Question: Describe the condition in detail:
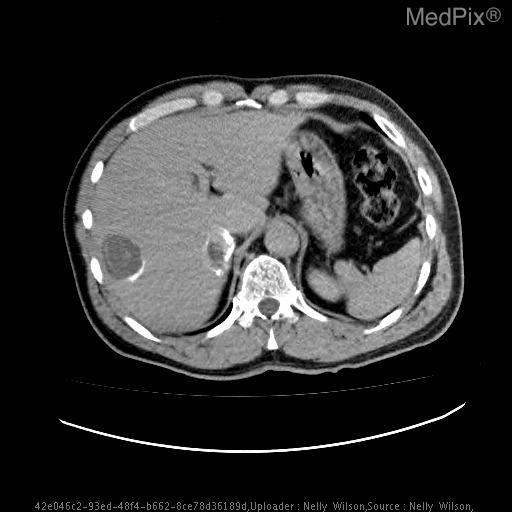
Answer: The disease is discussed as: Hydatid disease or Echinococcal cysts are caused by the parasite Echinococcus Granulosus or Echinococcus Multiloculoris.  These are carried by dogs, sheep and cattle.  The disease is rare in the United States, with only about 200 cases a year reported, mostly in the southwest and Alaska.  The disease is acquired as a child, with a latent period of 5 to 20 years  before signs or symptoms are noted.  The cysts continue to grow, eventually causing mechanical compression which leads to most symptoms.  Sixty percent of all these cysts are found in the liver, 25% in the lung, and 15% in the peritoneum, kidney, spleen, and retroperitoneum combined.  If the cysts of E. Granulosus rupture, they can cause an anaphylactoid reaction.  Theoretically, therefore, these masses should not be drained percutaneously.  In practice, however, some have been inadvertently punctured without complications.

Hydatid disease presents in four basic ultrasound patterns.  The first and most common is the cystic pattern, a round, anechoic, well-defined mass with smooth walls and posterior acoustic enhancement.  In 60% of cases, there is more than one parent cyst.  Some cysts may have septa dividing the cyst into numerous sections.  Occasionally the cysts may become infected.  With age, the cyst may collapse away from the edge of the cavity and may even fold in upon itself, forming what has been called the matrix.  This type of cyst cannot be differentiated from congenital cysts, traumatic cysts, or a cavitating tumor.  A second pattern, the racemose pattern,  has the parent cyst with daughter cysts (the pattern seen in this case).  The daughter cysts can be any number and appear round until they are so numerous that they become irregular and flat.  A third pattern consists of a solid mass that can be hypoechoic, hyperechoic, or isoechoic.  A fourth pattern presents with calcified walls.  Due to acoustic shadowing, a complete examination is often difficult.  However, by using different planes of section and varying the frequency and gain, the interior can usually be examined.  The interior is usually anechoic but may also be calcified.